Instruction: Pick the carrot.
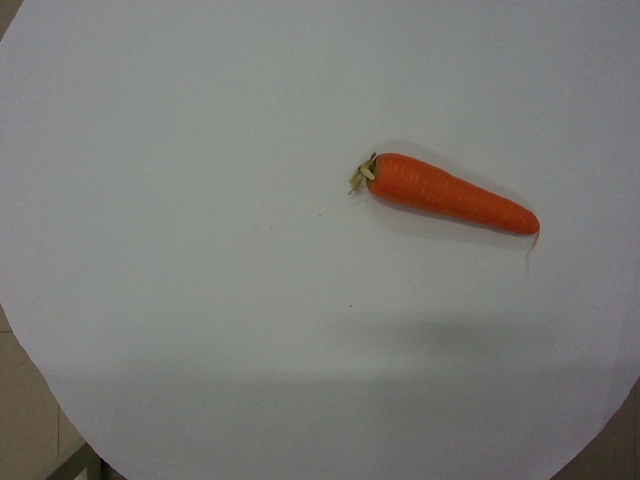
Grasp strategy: vertical